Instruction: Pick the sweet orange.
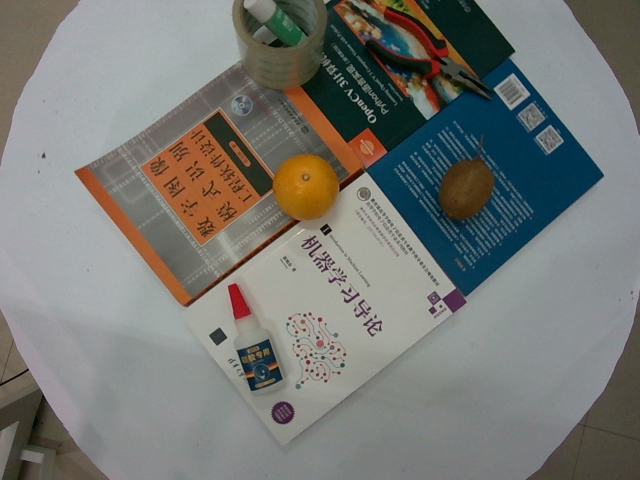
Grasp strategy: vertical